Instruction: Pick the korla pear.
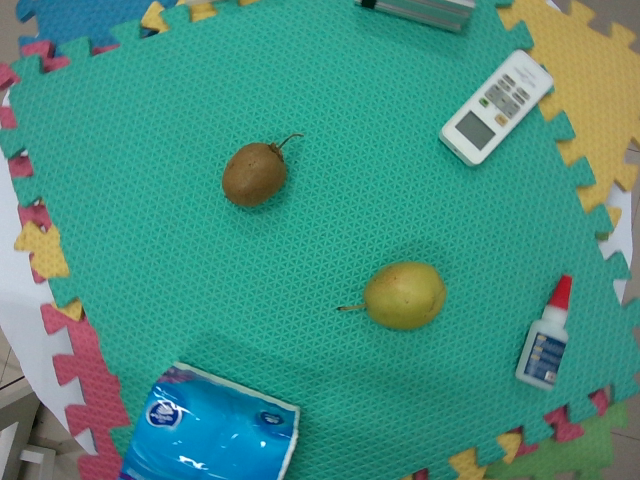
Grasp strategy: vertical